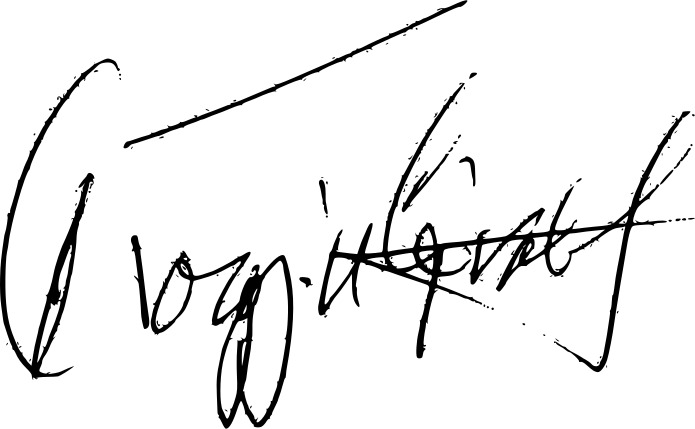
Signature of: józsef torgyán